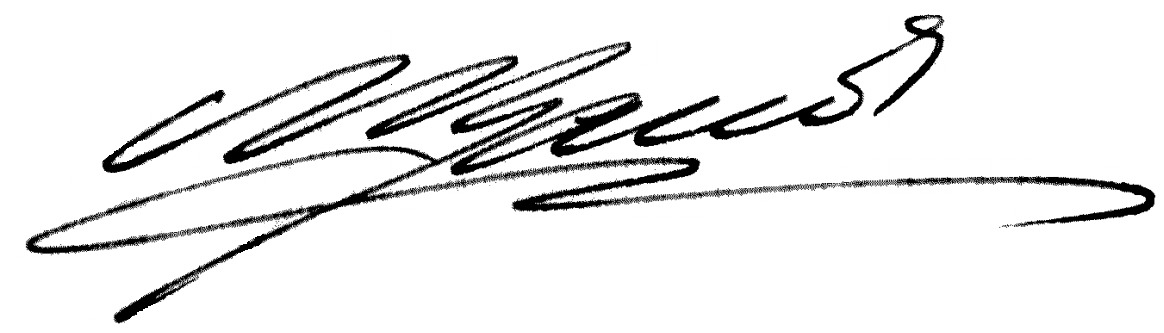
Signature of: narciso bassols